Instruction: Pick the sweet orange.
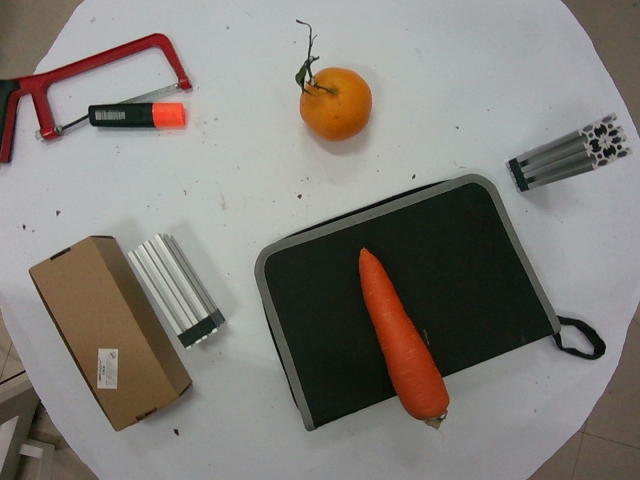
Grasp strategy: vertical